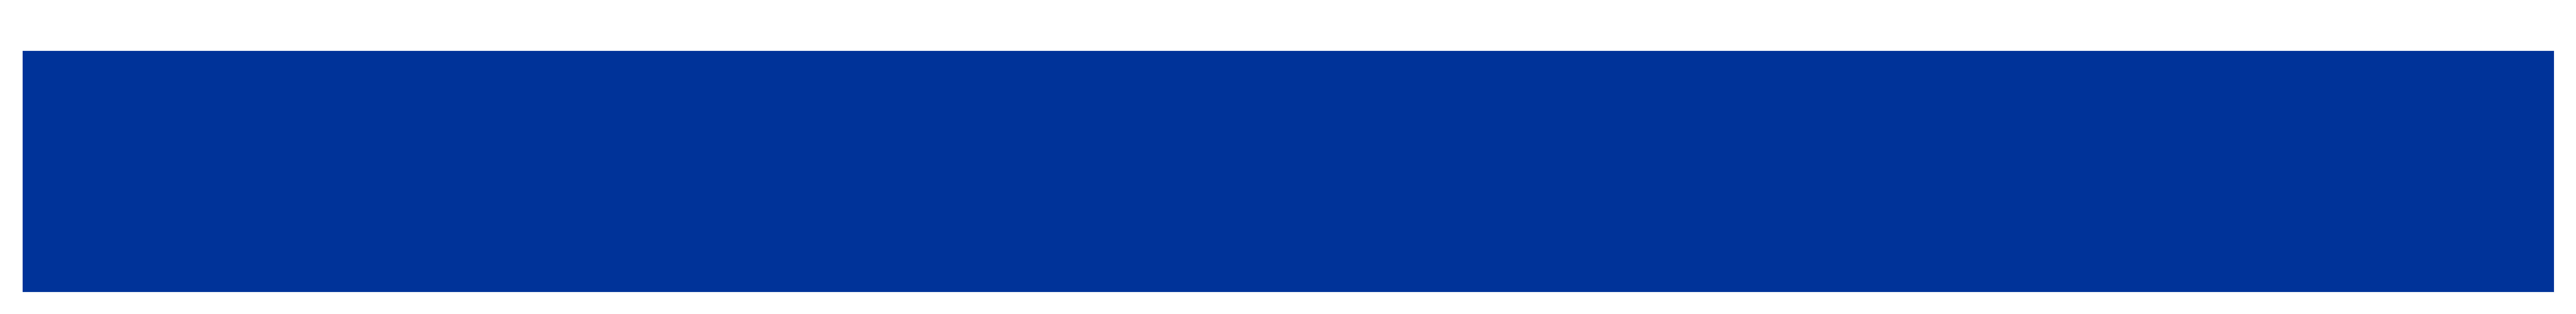
Signature of: raymond leo burke